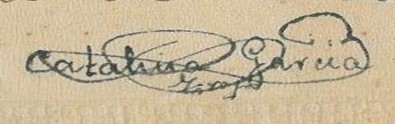
Signature of: catalina garcía trejo del campo